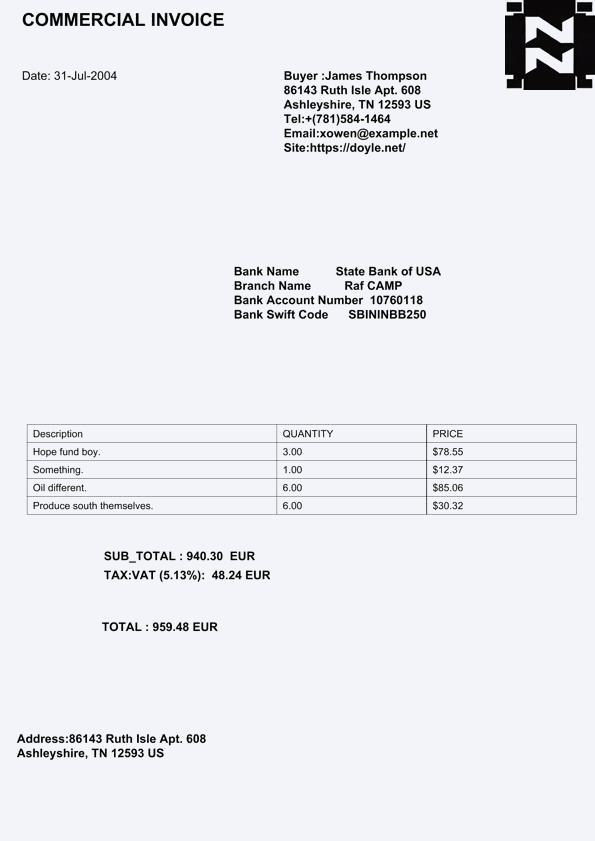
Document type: Invoice